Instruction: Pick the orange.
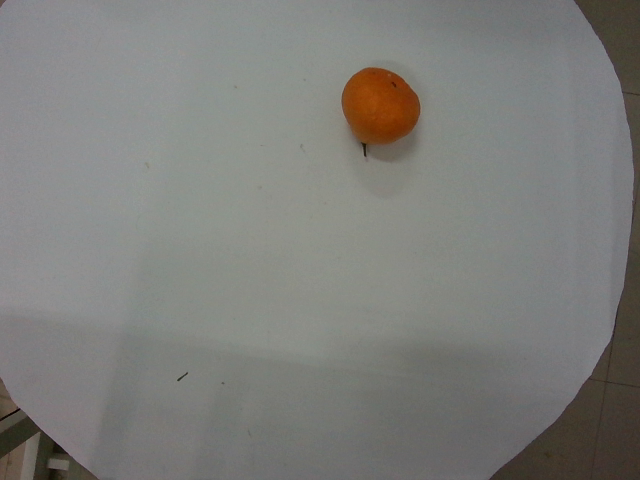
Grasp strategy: vertical